Question: What is the suspected problem?
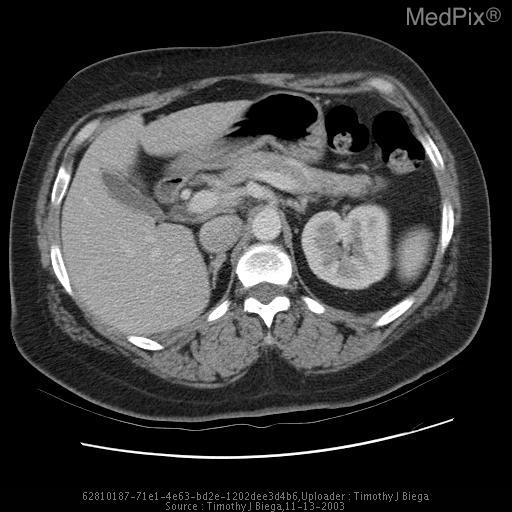
Answer: The findings suggest Bone scan demonstrates no osteoblastic metastatic disease.  The right kidney is not visualized.  A CT scan demonstrates absence of the right kidney, but the right adrenal gland is intact and normal in appearance.  The patient reports no history of right nephrectomy.. Multiple CT images demonstrate absence of the right kidney.  The right adrenal gland is normal by CT criteria.. The patient might have a history of 51 year old female with a history of left breast carcinoma presents for bone scan to evaluate for metastatic disease..